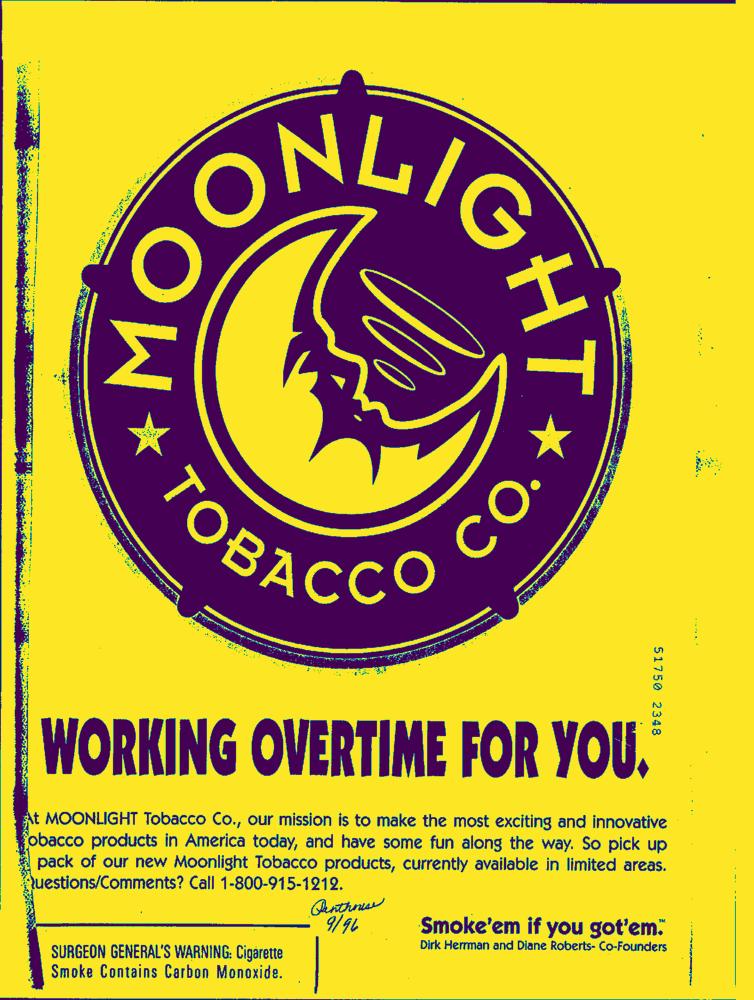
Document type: AD